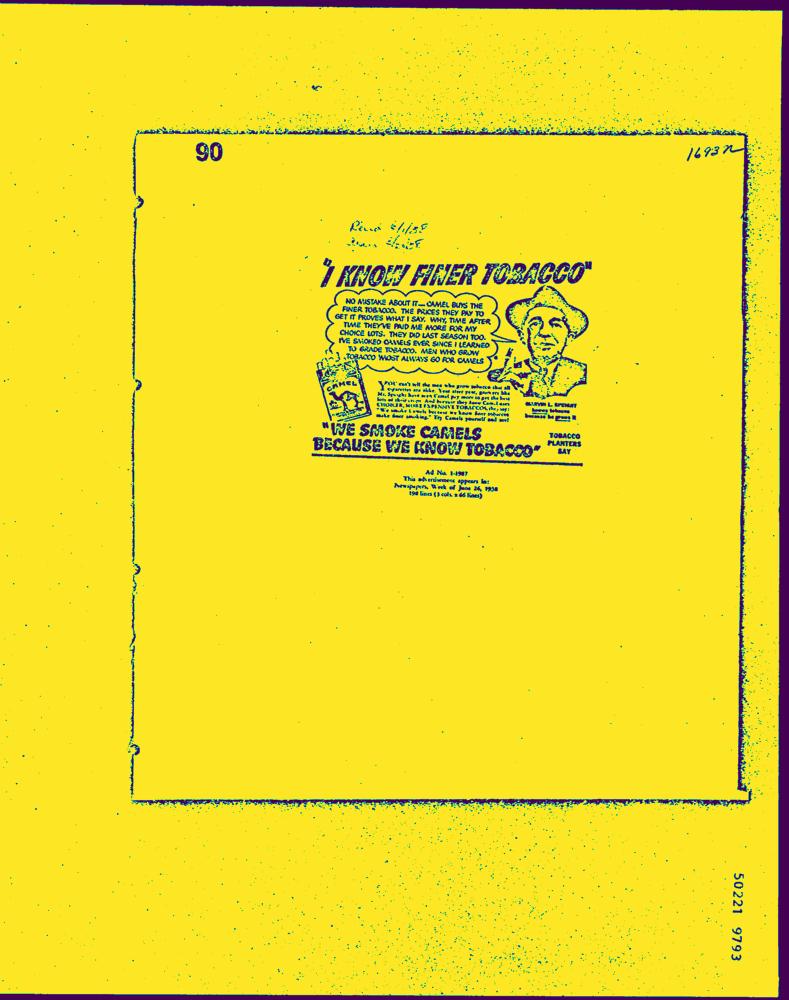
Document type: AD